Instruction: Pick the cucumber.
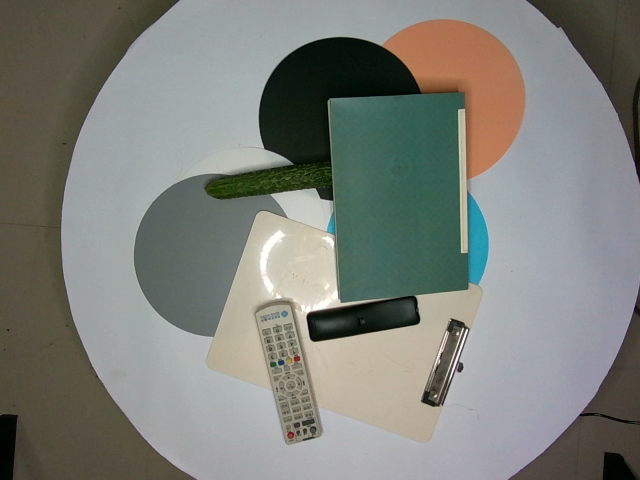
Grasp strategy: vertical